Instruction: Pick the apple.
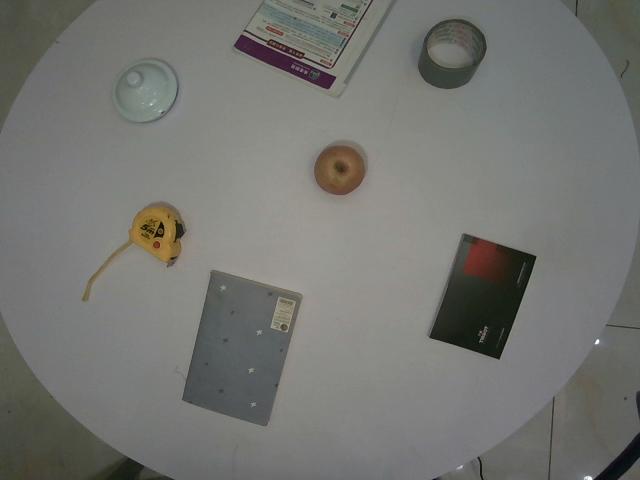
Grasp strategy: vertical